Question: What type of tax is indicated in the document, personal property or real estate?
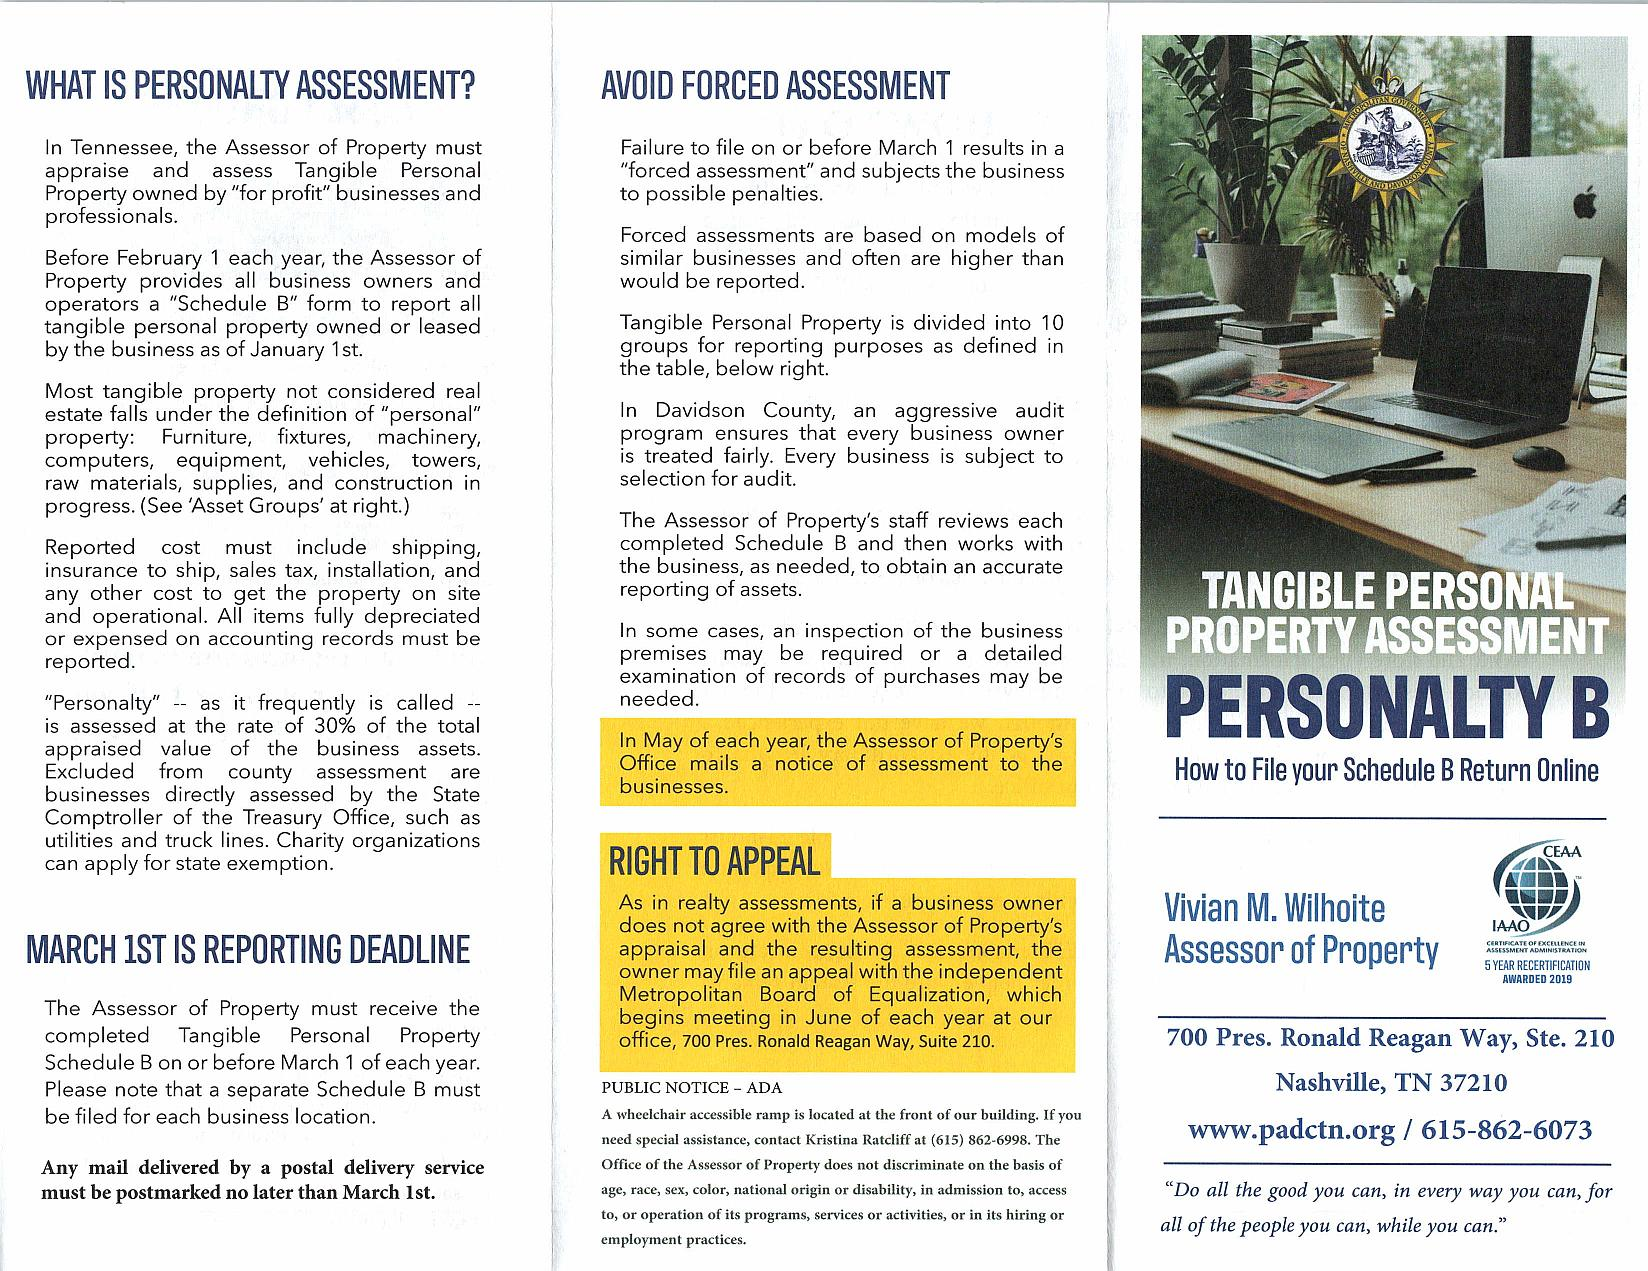
Answer: "Tangible Personal Property Assessment"